Question: Which state is mentioned in the document?
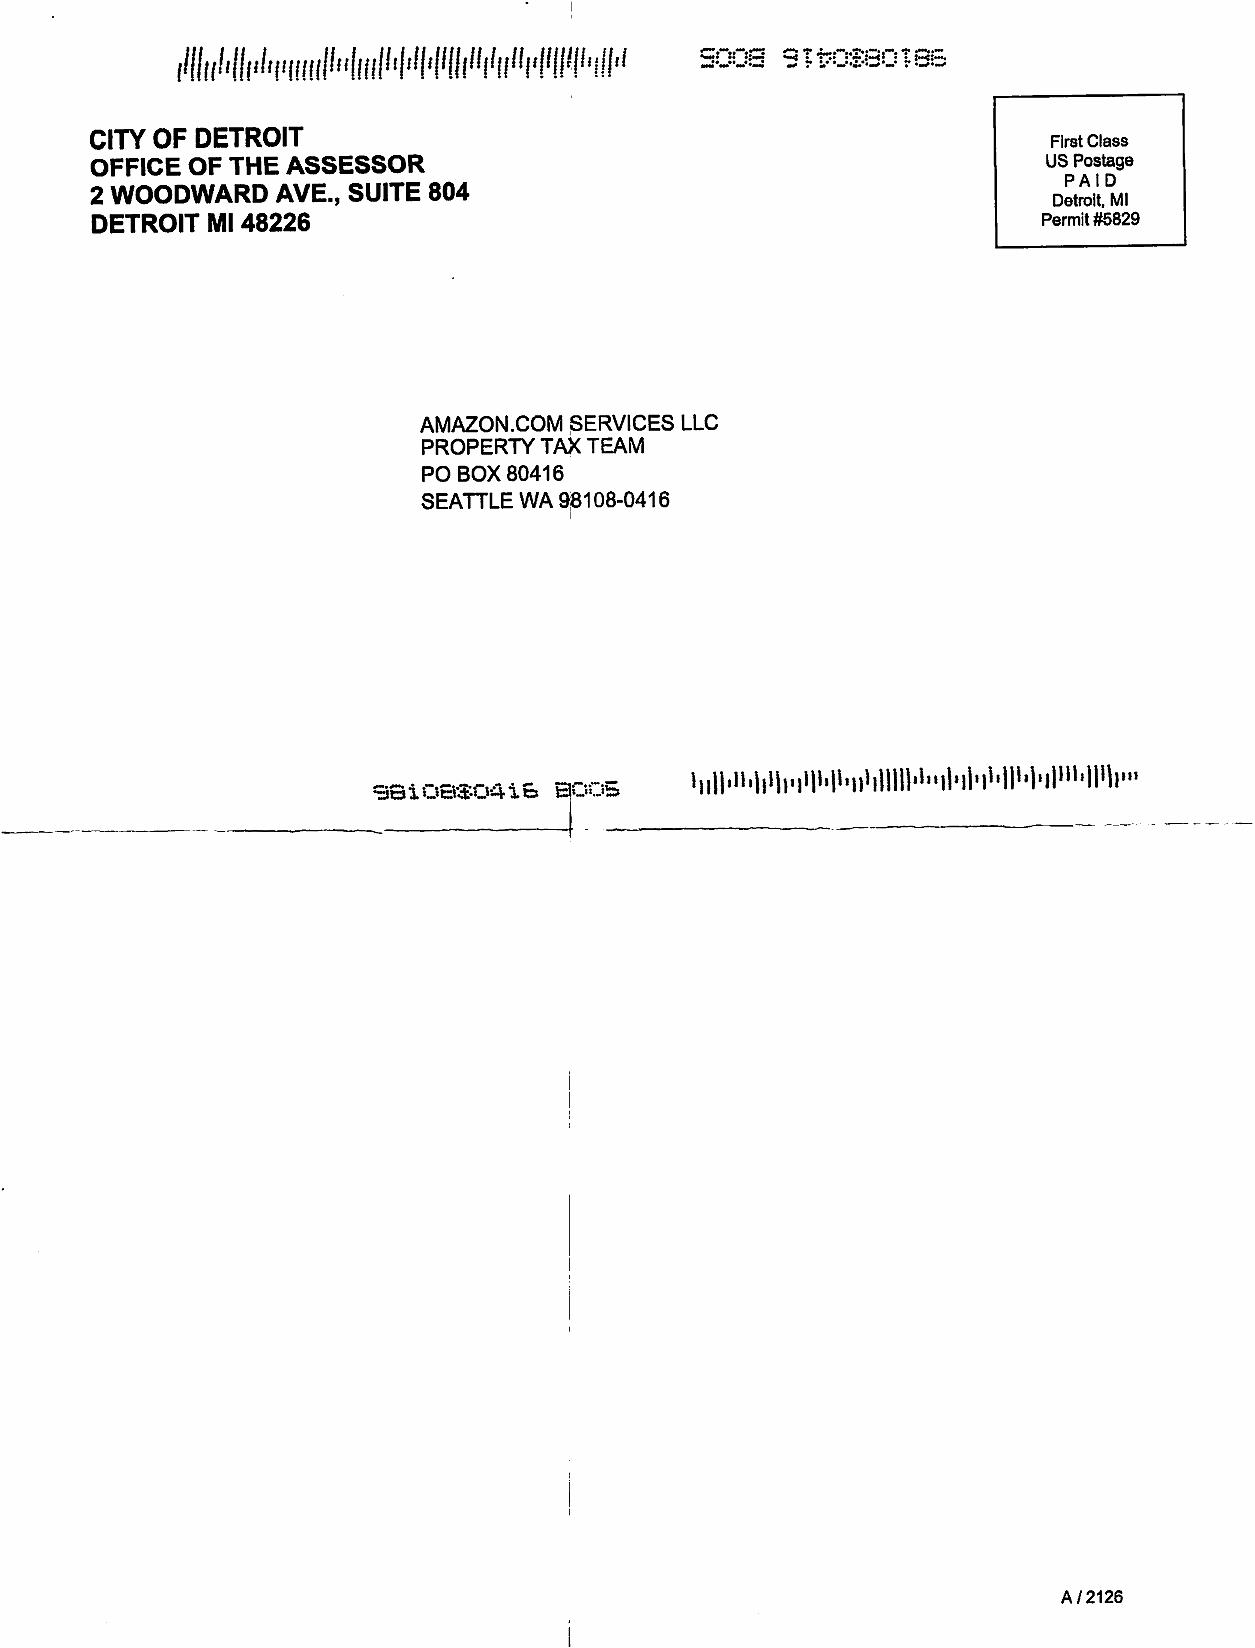
Answer: "MI"